Question: What is the property identification or parcel number listed?
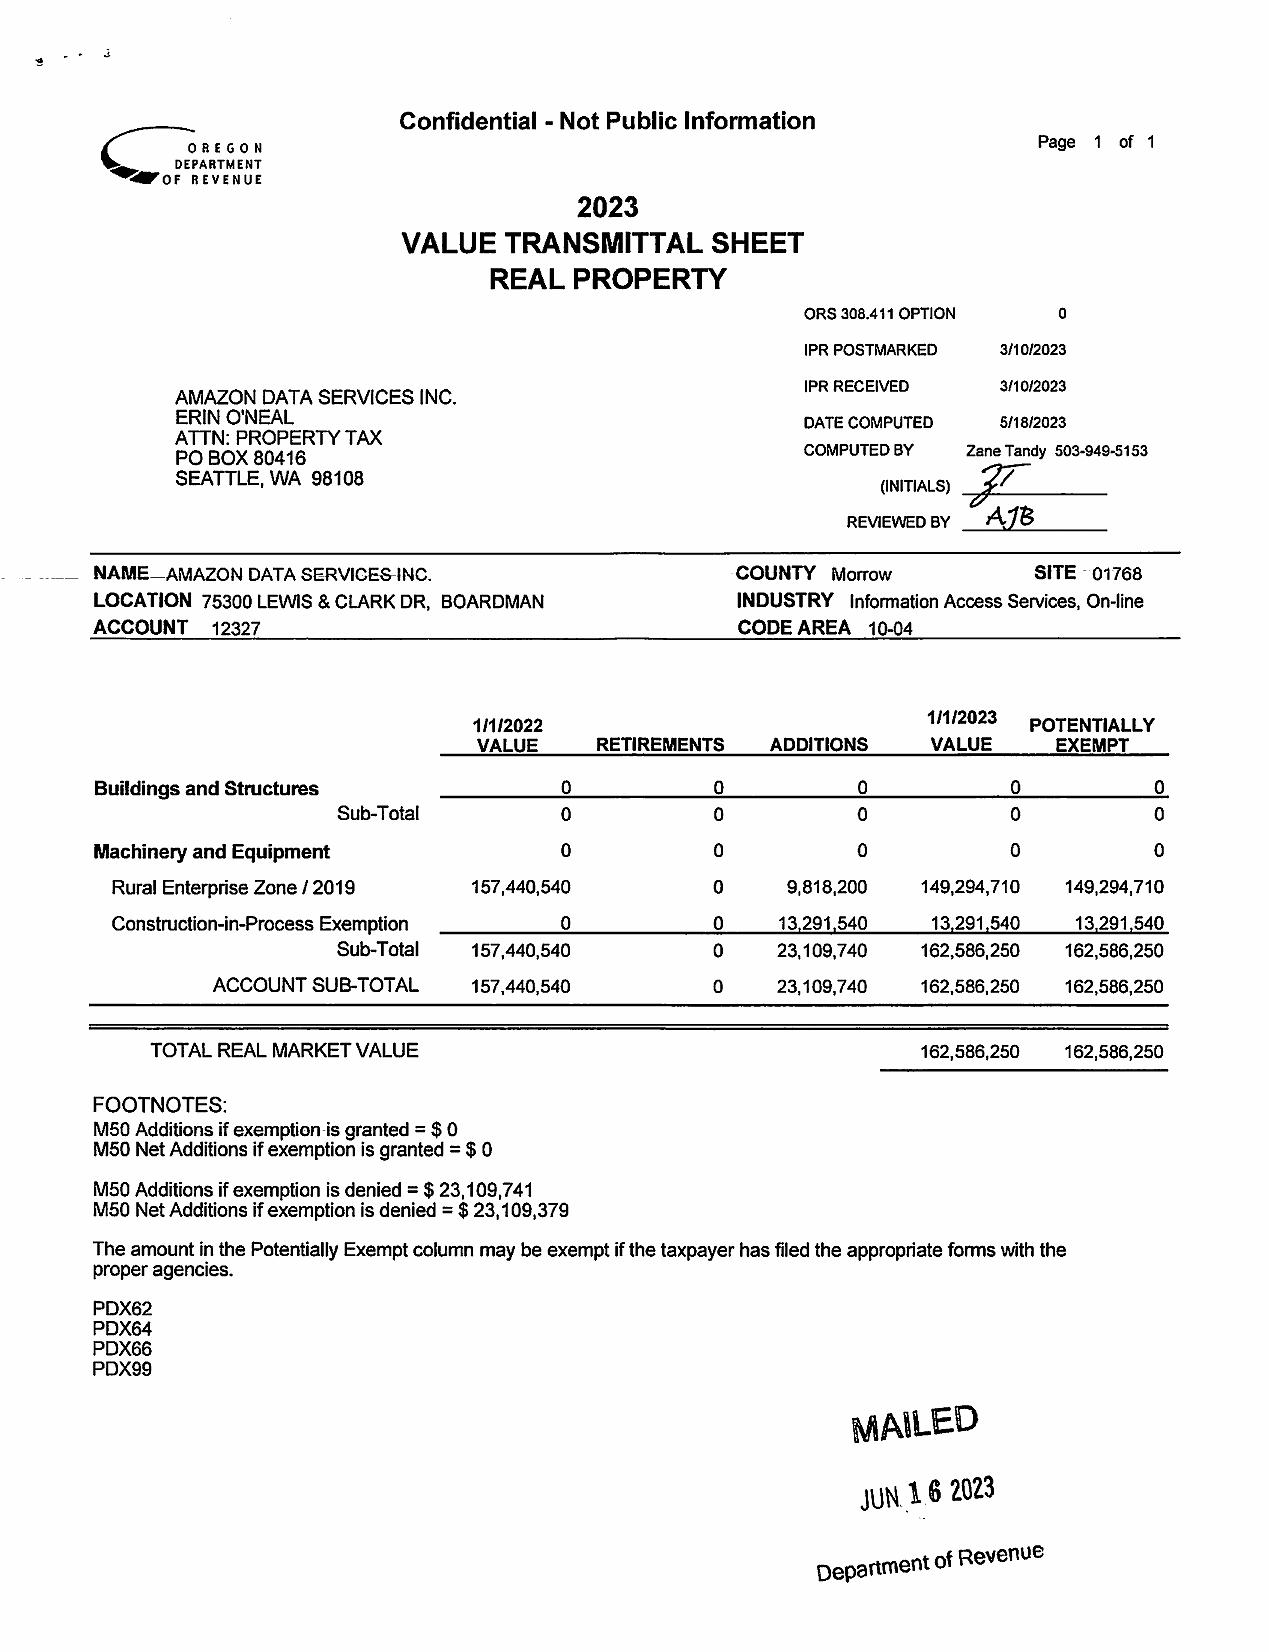
Answer: "01768"